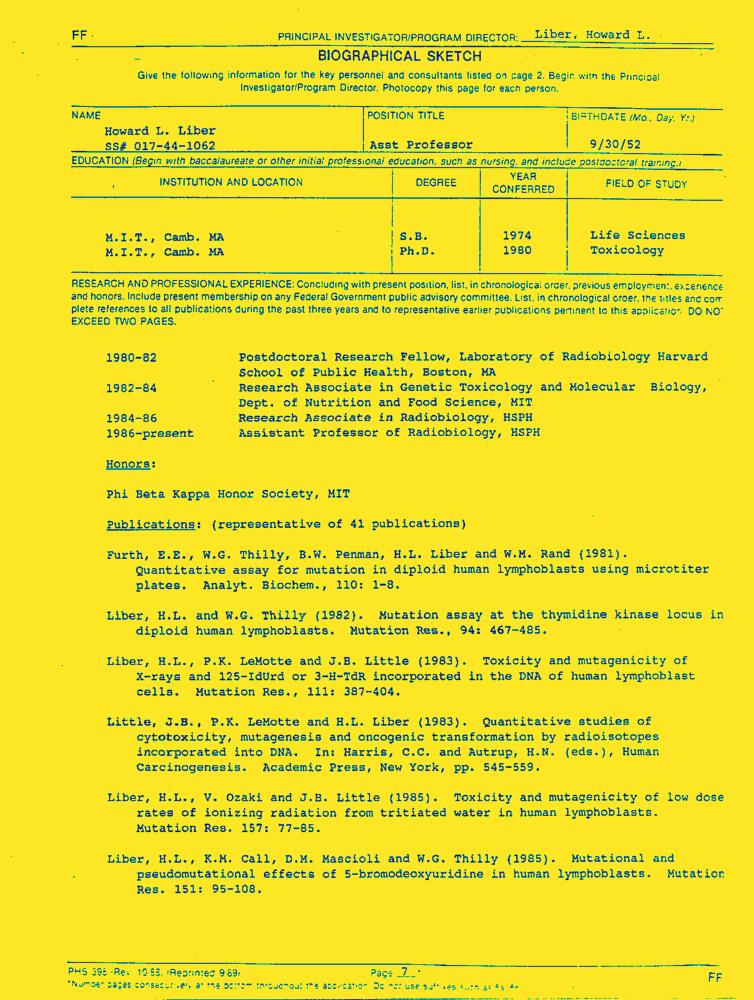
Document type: Resume-Doc